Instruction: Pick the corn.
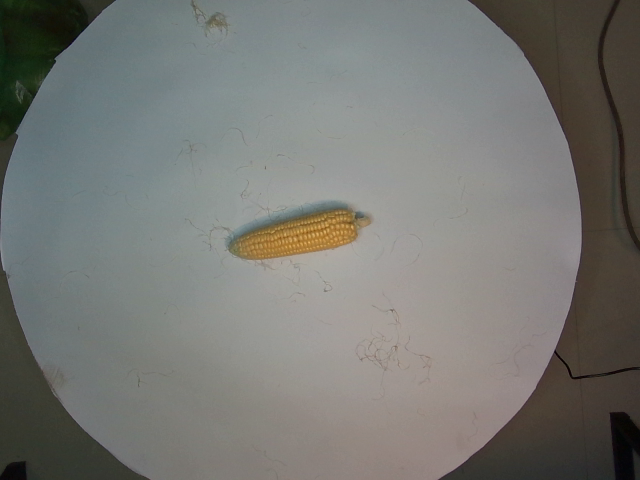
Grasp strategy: vertical